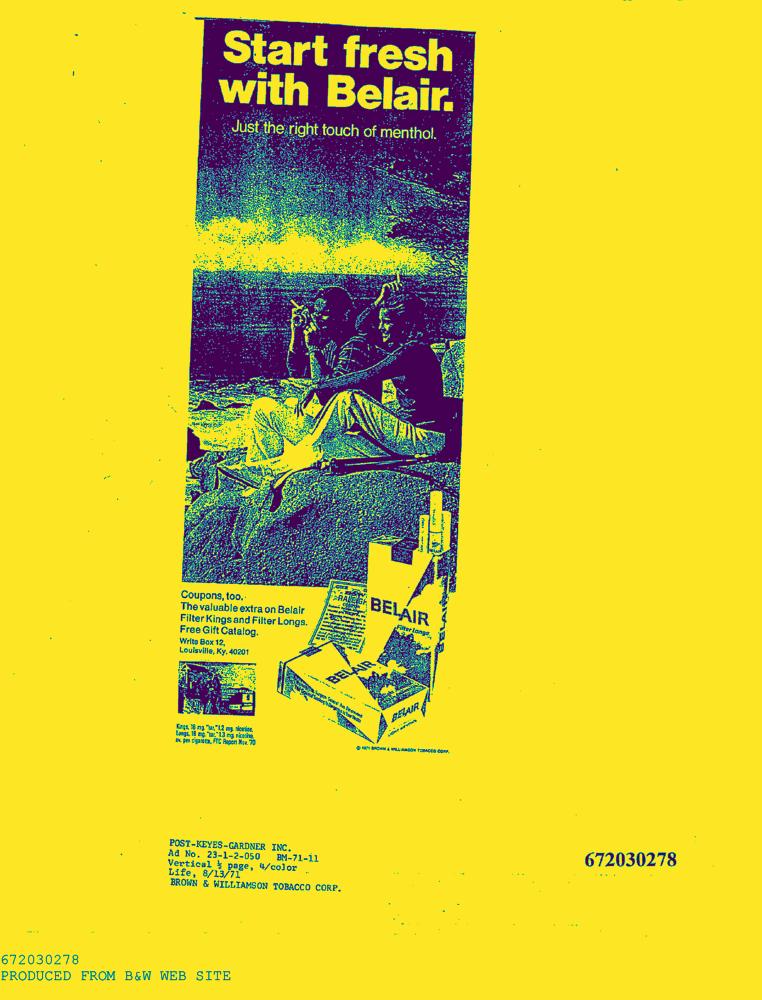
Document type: AD